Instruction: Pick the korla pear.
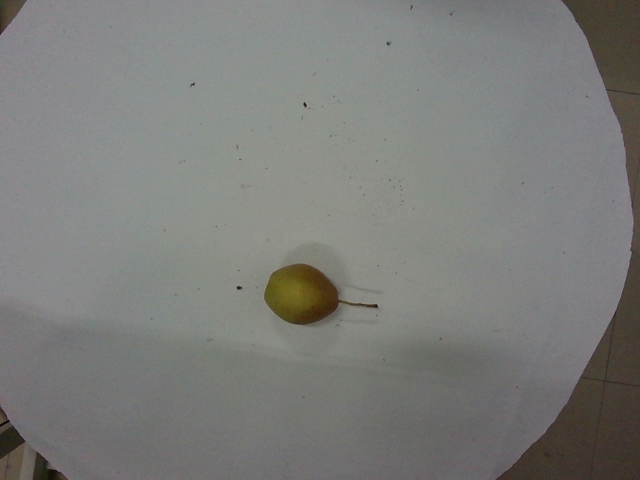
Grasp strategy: vertical